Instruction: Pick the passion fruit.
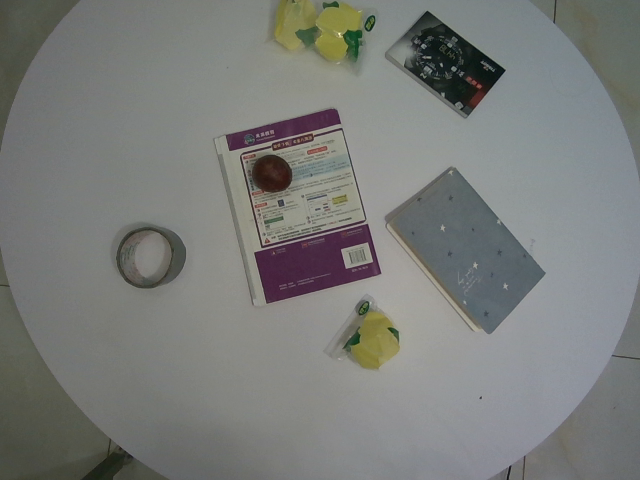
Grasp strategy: vertical